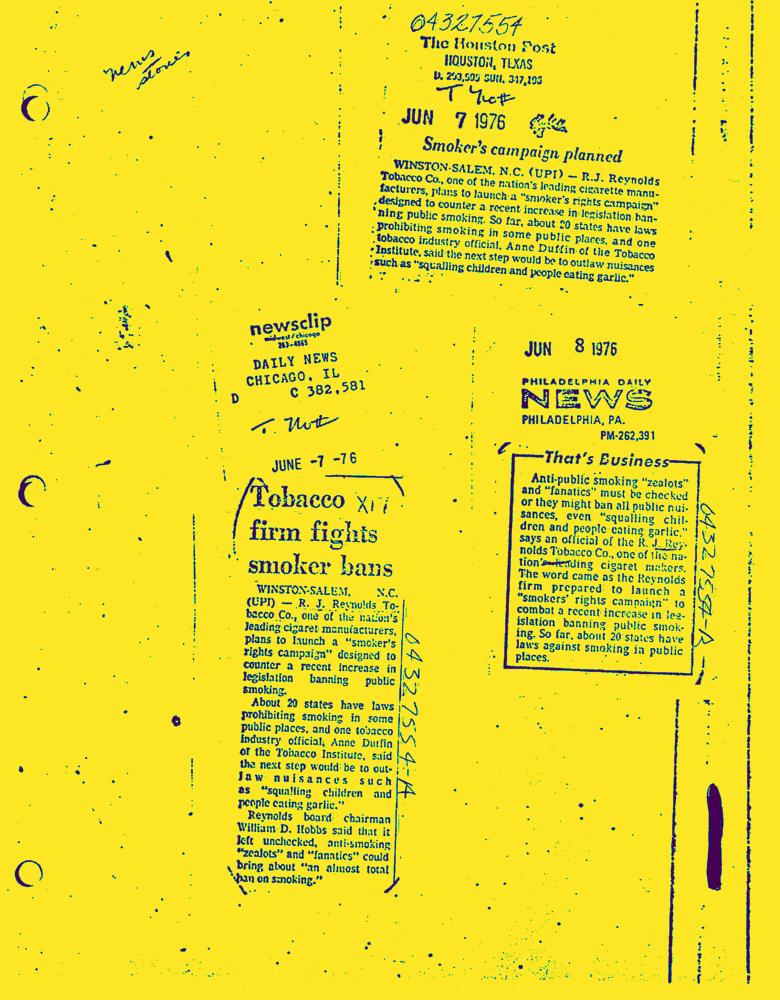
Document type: News-Article